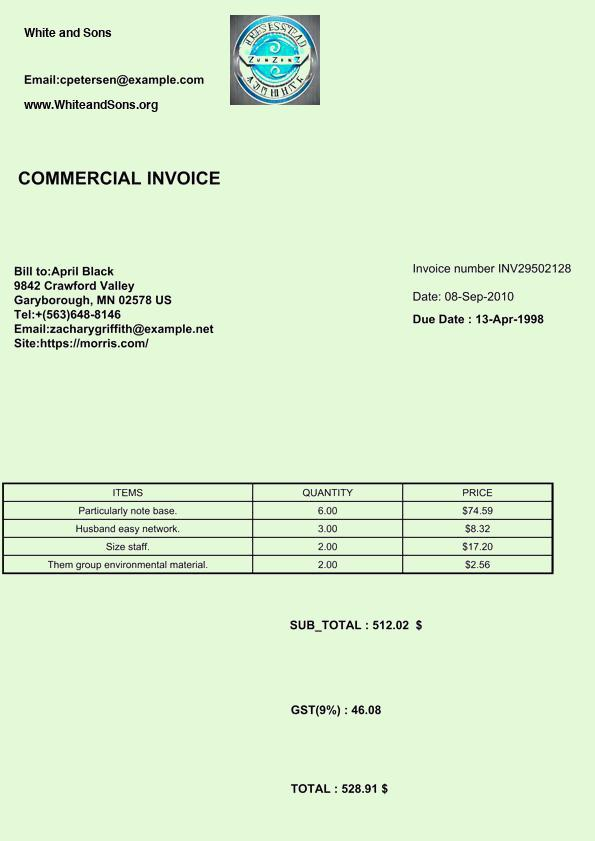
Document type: Invoice